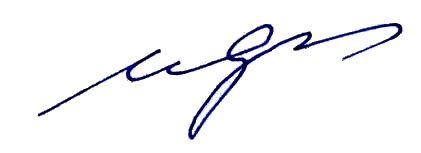
Signature of: nikolai arzhanikov